Question: How is the history relevant to the case?
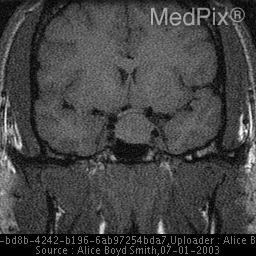
Answer: The patient's history of 30 year old man with changing glove and shoe size. is key in understanding the case.